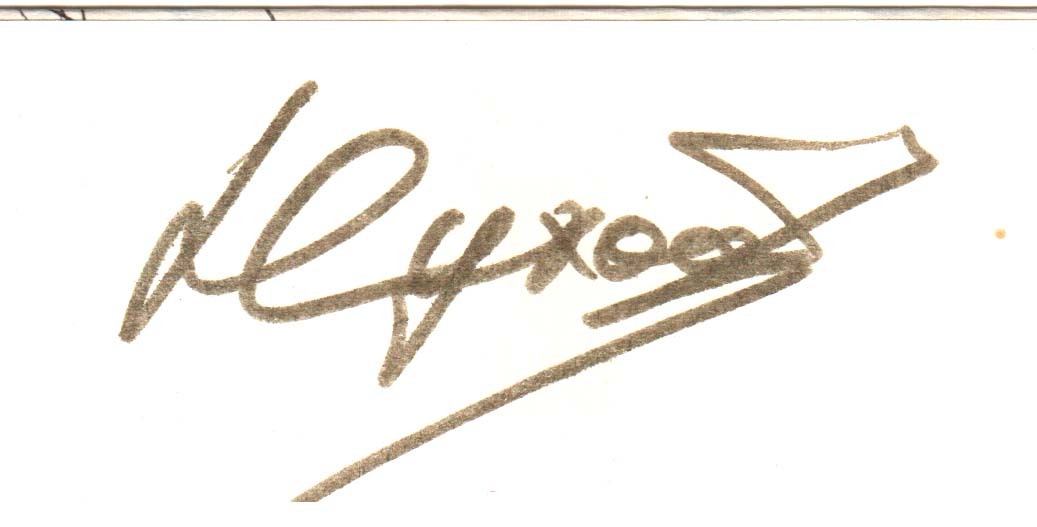
Signature of: q4447341